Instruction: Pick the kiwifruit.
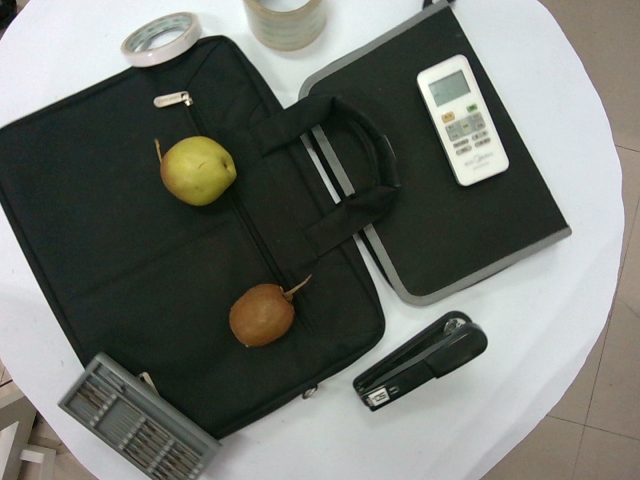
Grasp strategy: vertical